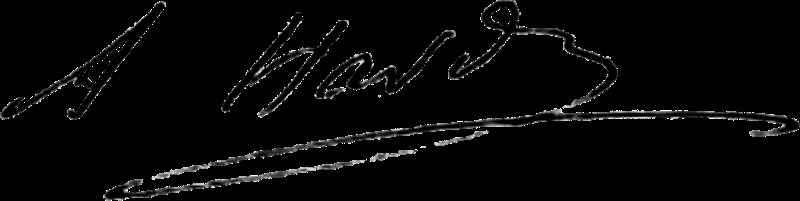
Signature of: amédée hardy